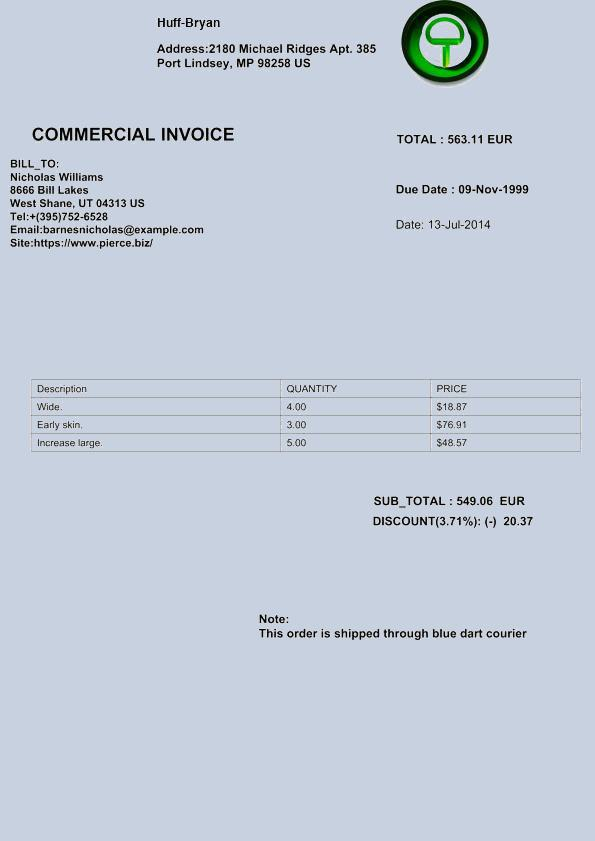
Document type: Invoice